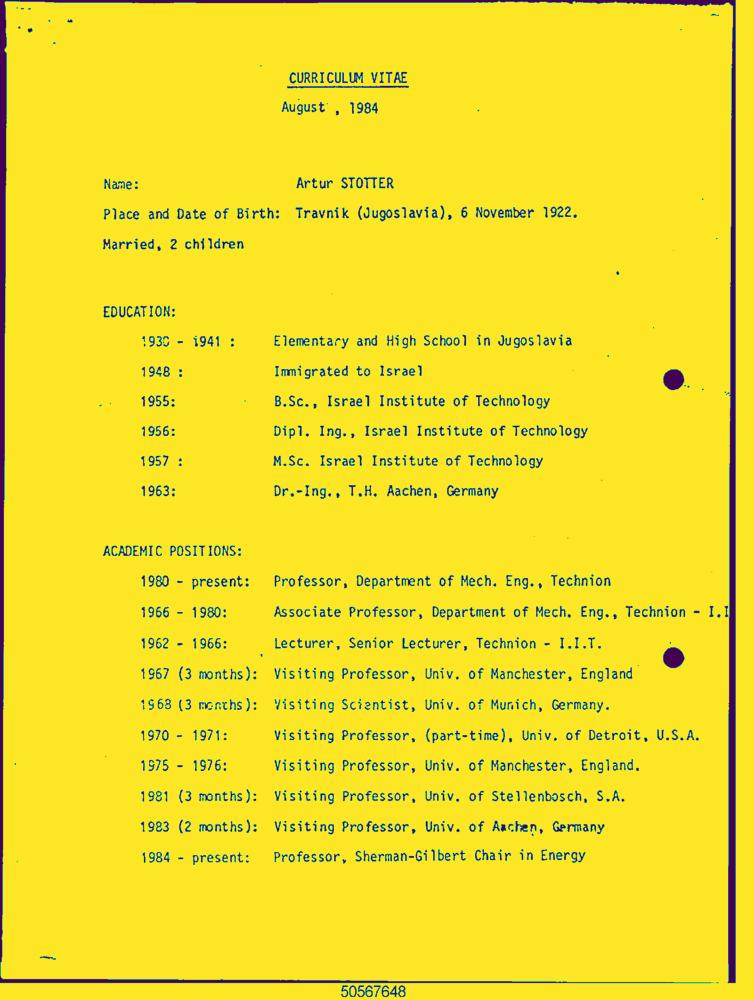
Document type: Resume-Doc